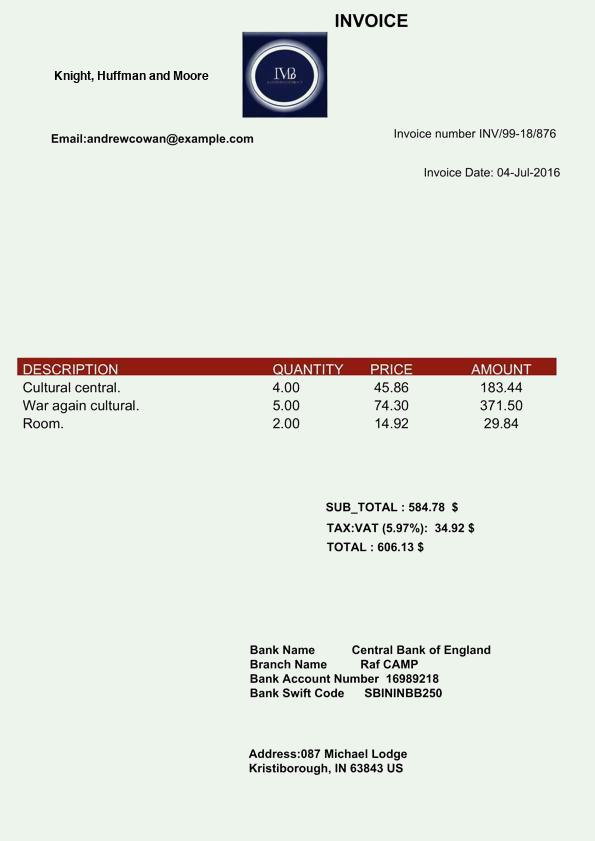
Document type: Invoice